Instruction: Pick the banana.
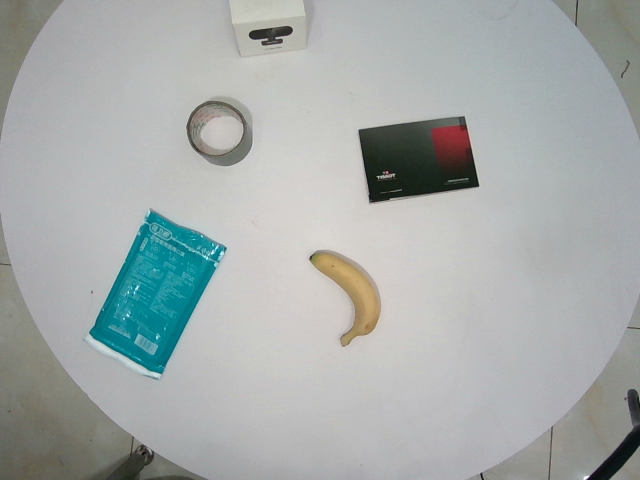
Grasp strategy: vertical